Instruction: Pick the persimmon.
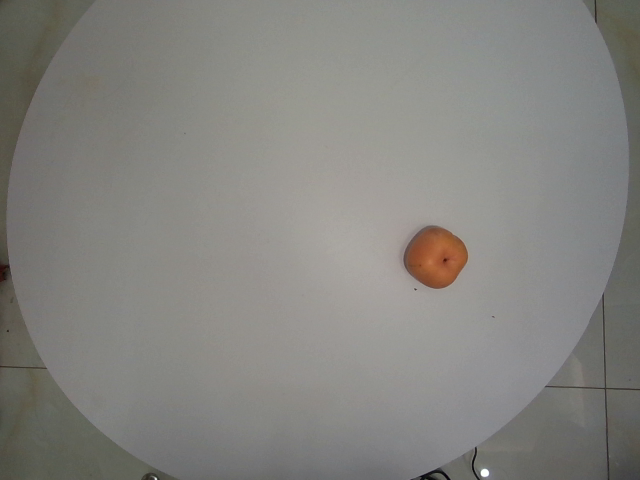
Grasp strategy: vertical